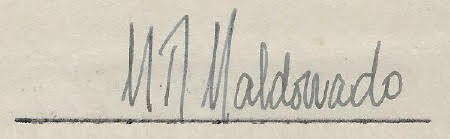
Signature of: iván darío maldonado bello